Question: What jurisdiction, city, or county is the document associated with?
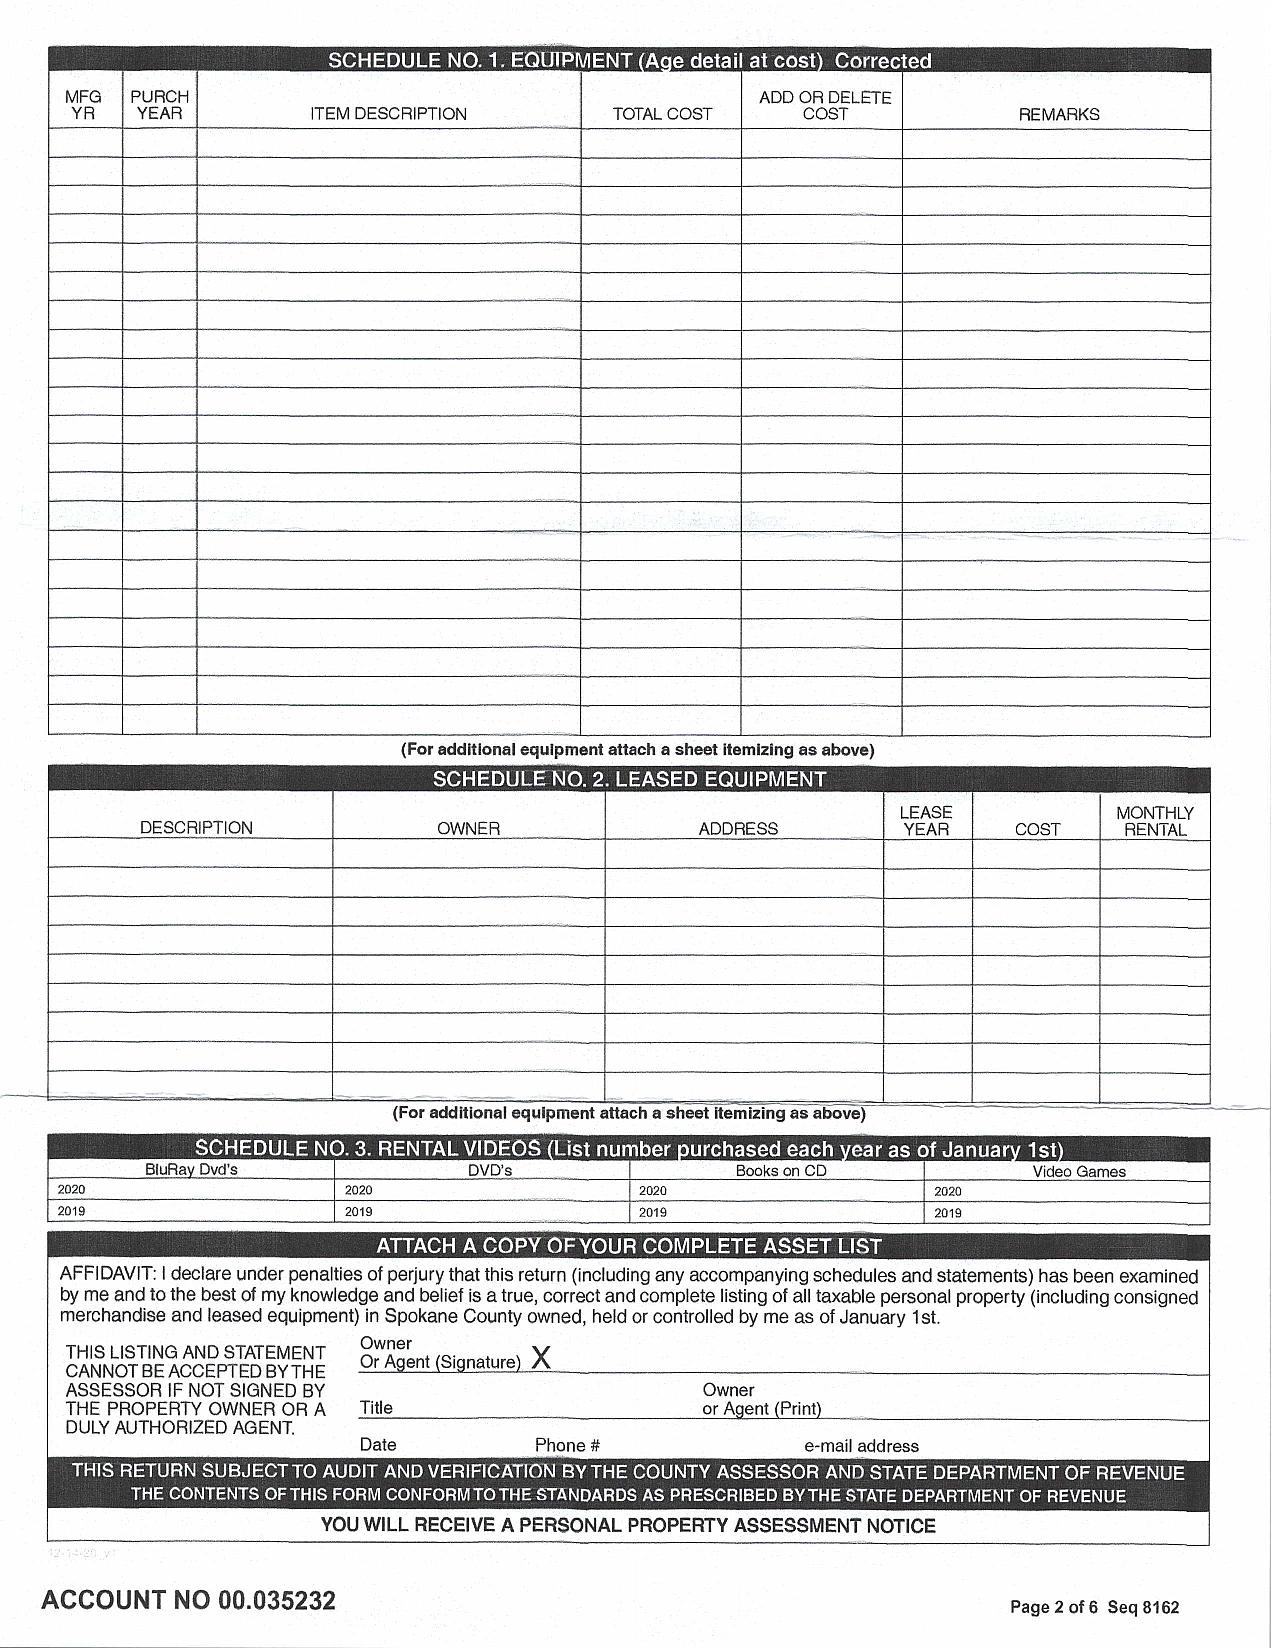
Answer: "Spokane County"